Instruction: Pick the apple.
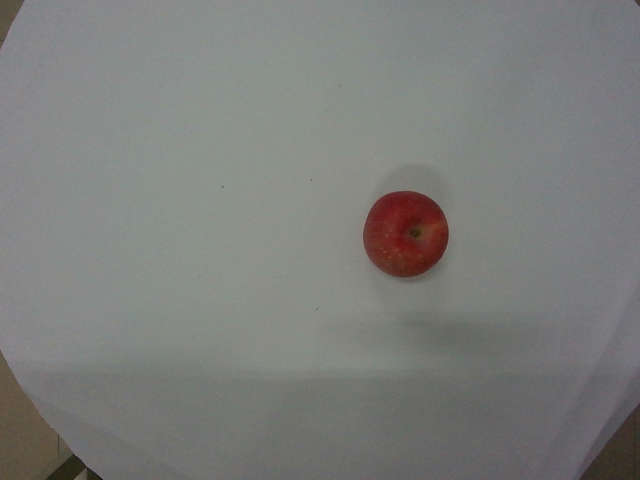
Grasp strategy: vertical